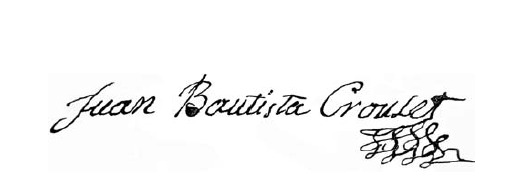
Signature of: juan crouset